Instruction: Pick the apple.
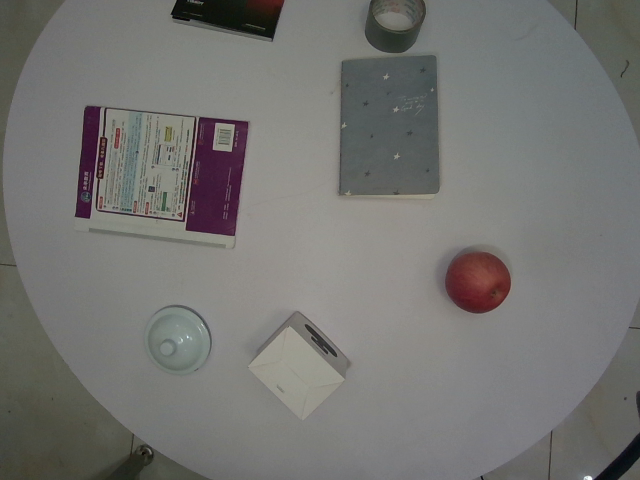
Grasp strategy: vertical